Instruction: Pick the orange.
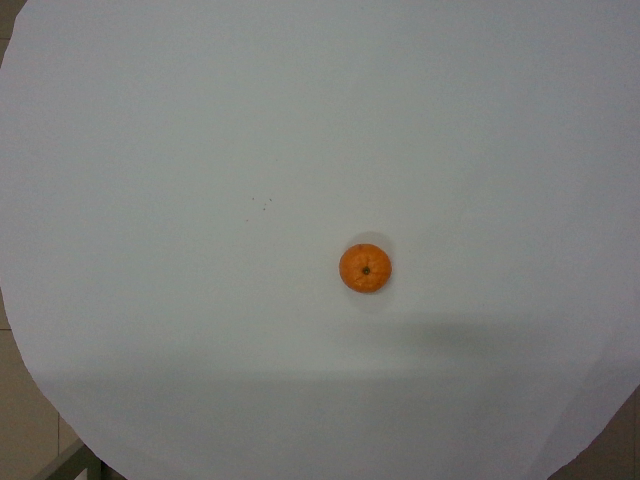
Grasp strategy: vertical